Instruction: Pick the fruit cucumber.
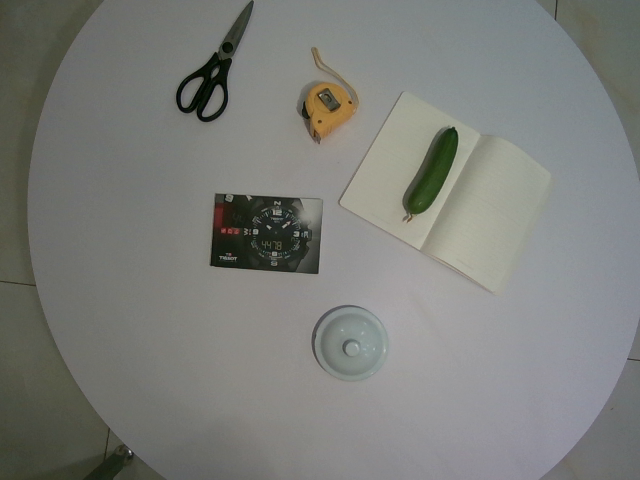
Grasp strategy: vertical